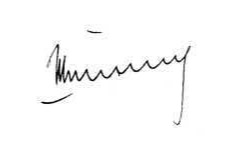
Signature of: ivan shabunin